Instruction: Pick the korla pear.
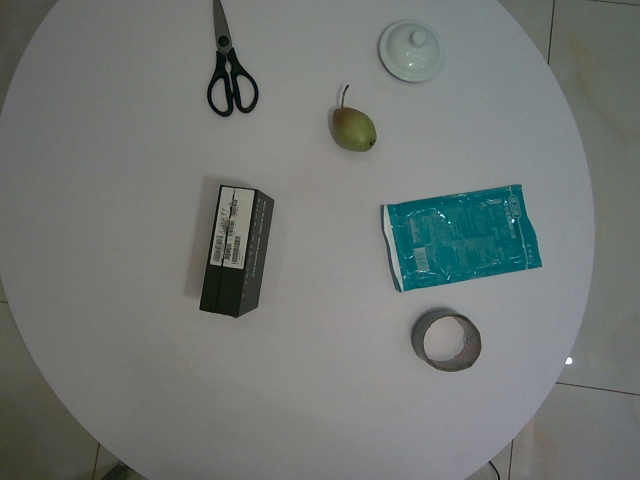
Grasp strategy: vertical